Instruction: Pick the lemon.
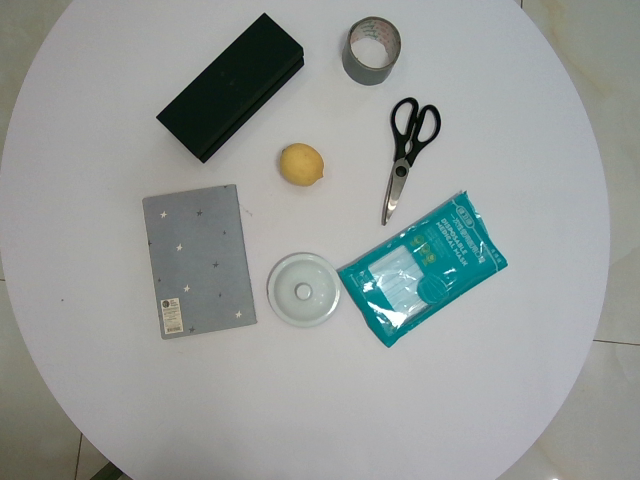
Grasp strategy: vertical